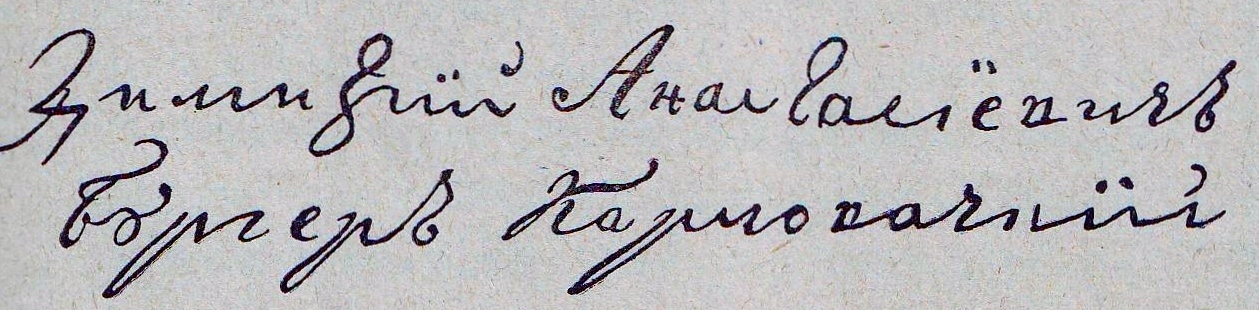
Signature of: dimitrije anastasijević sabov